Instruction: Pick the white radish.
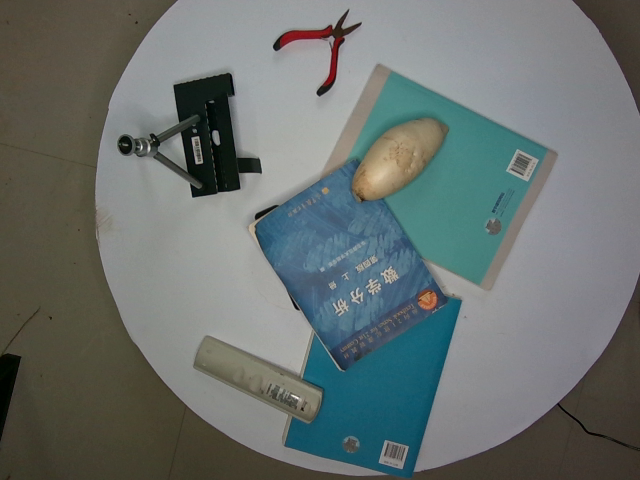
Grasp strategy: vertical